Question: How is the history relevant to the case?
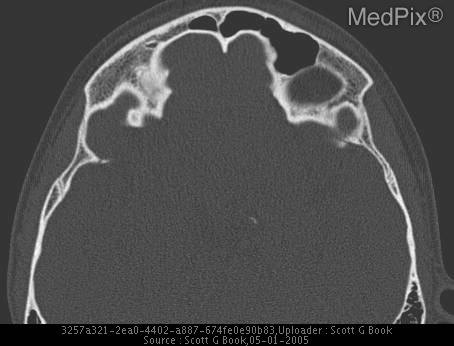
Answer: The patient's history of 13 year old with chronic sinusitis, worse for last 3 weeks. is key in understanding the case.